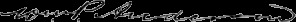
Signature of: william p anderson